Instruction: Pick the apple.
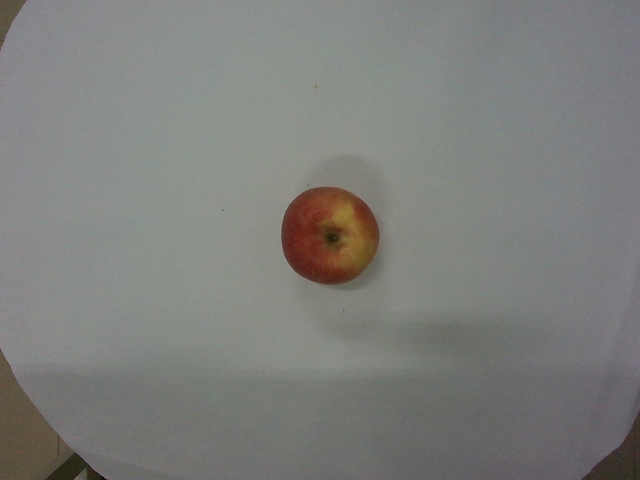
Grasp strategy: vertical